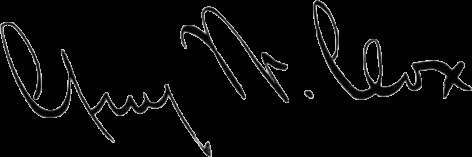
Signature of: guy w cox